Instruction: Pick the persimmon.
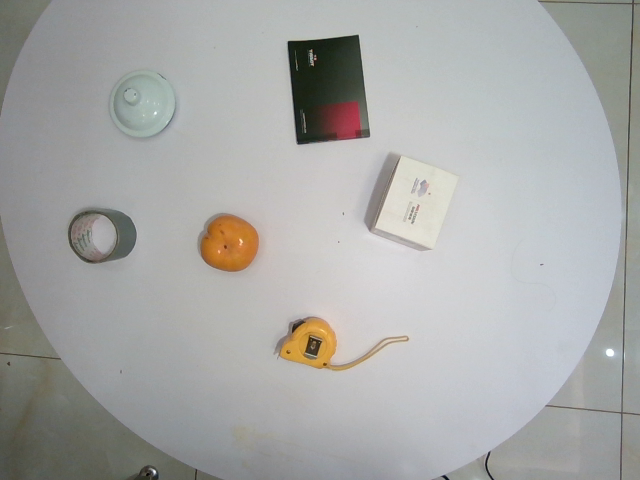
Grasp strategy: vertical